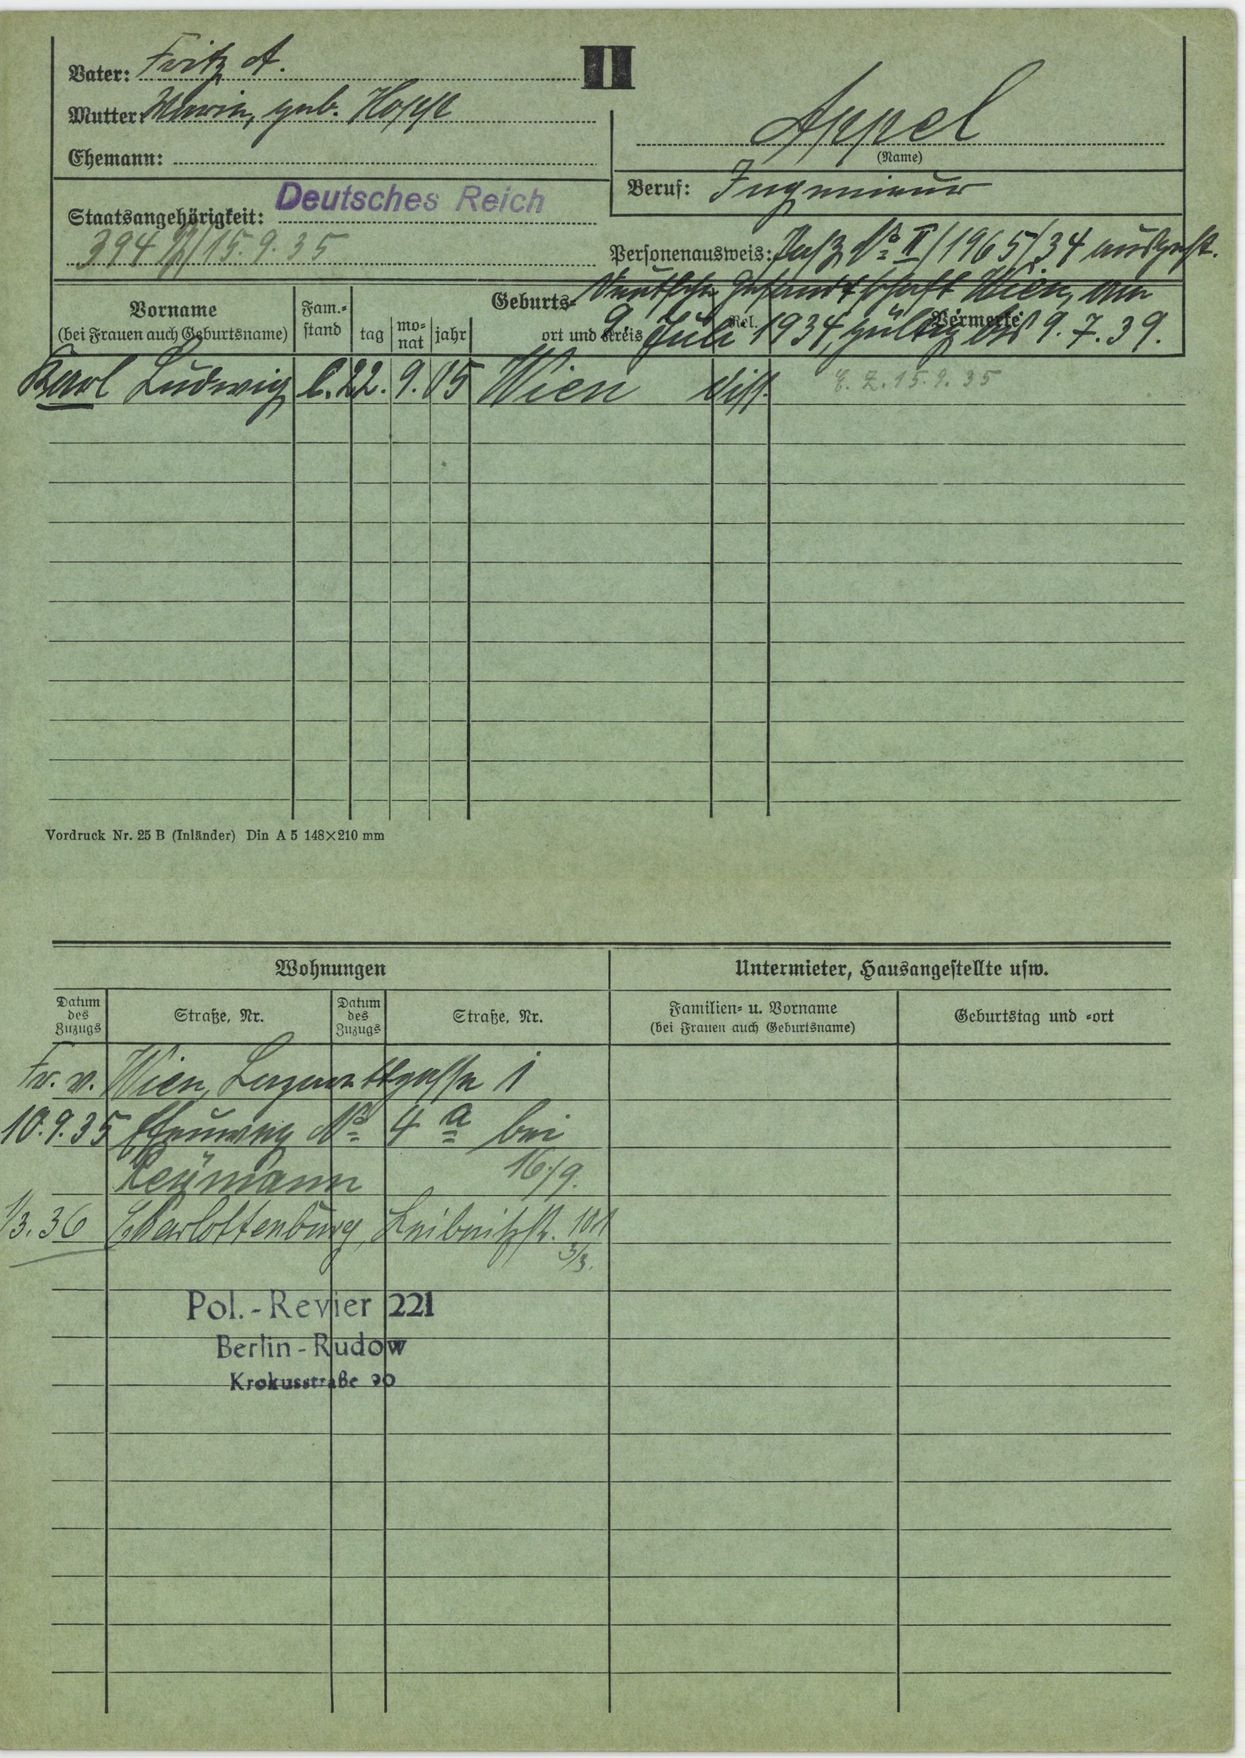
Appel